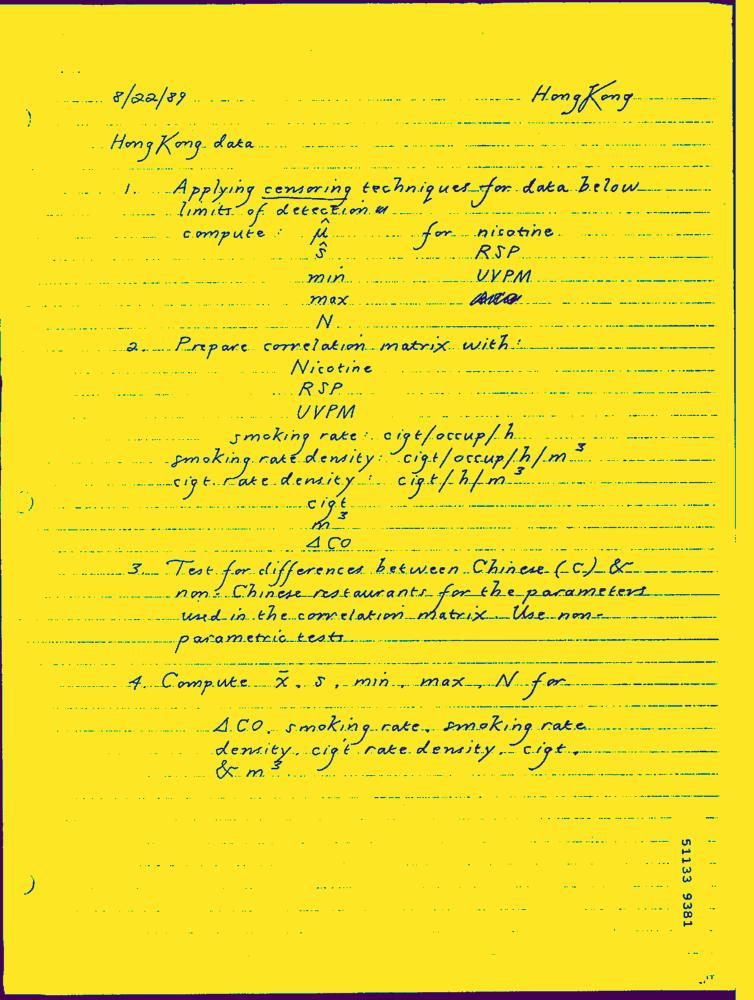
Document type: Hand-Written